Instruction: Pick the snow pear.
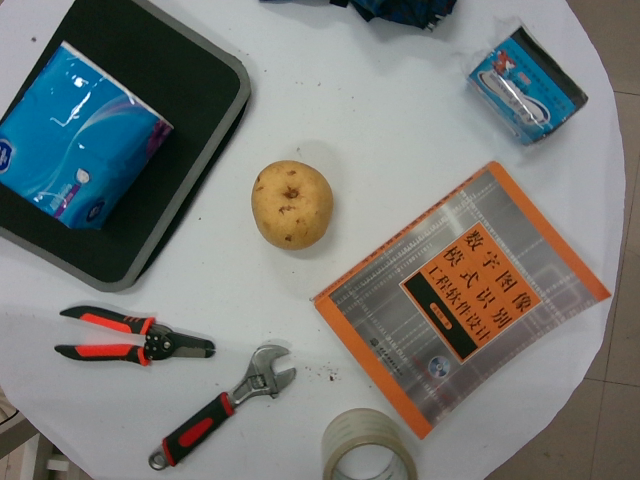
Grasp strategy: vertical